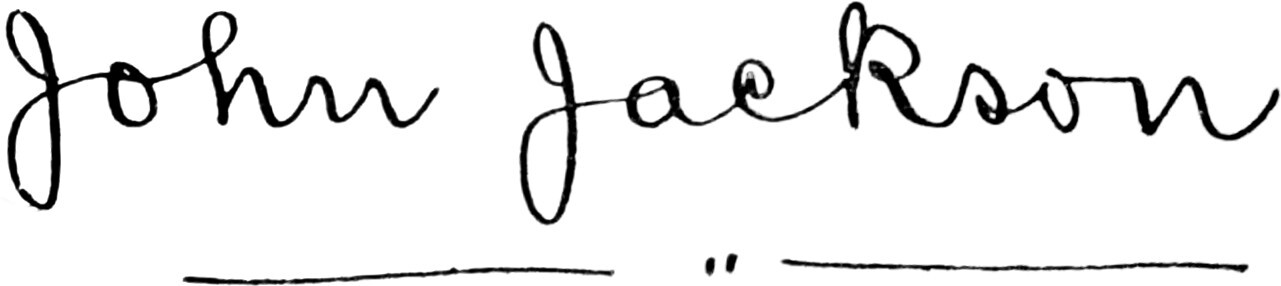
Signature of: john jackson